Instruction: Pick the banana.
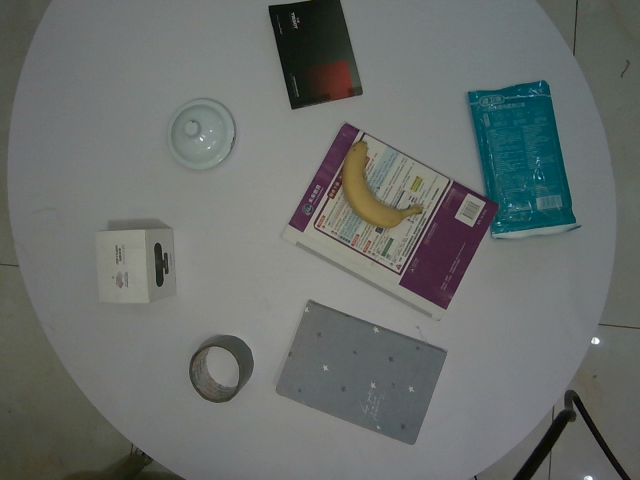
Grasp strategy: vertical